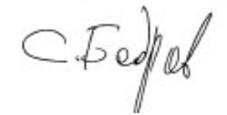
Signature of: sergey bodrov jr